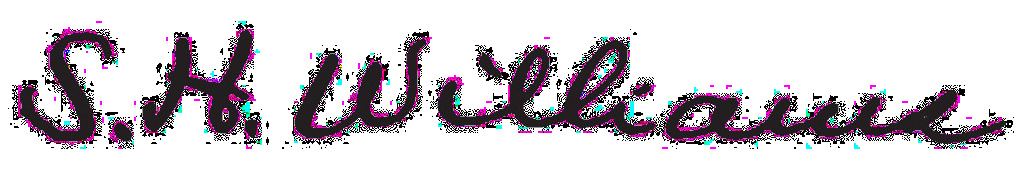
Signature of: seward h williams